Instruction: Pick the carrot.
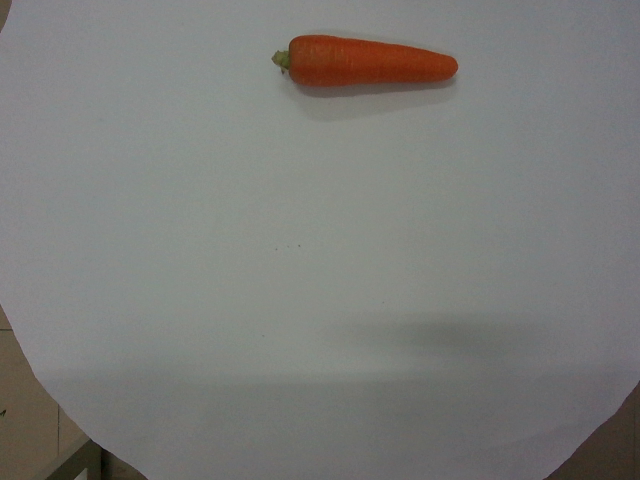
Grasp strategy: vertical